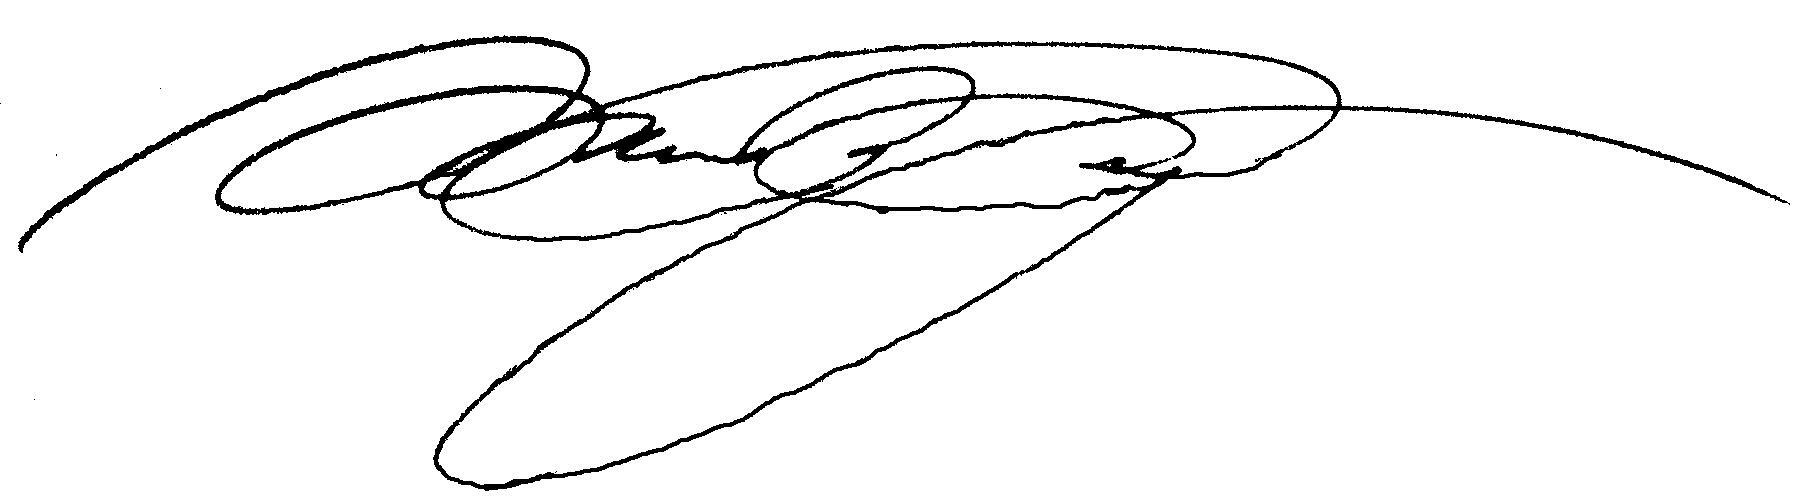
Signature of: pavel dumbrovský